Question: What might the diagnosis be?
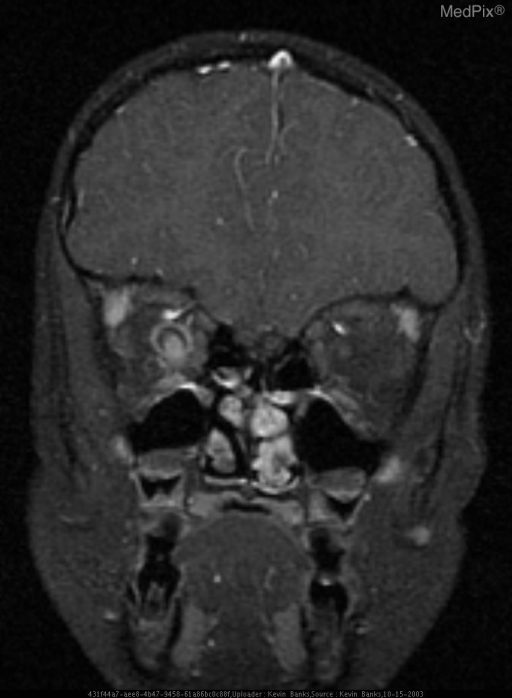
Answer: The possible diagnosis includes Optic nerve glioma
Meningioma
Graves disease
Sarcoidosis.